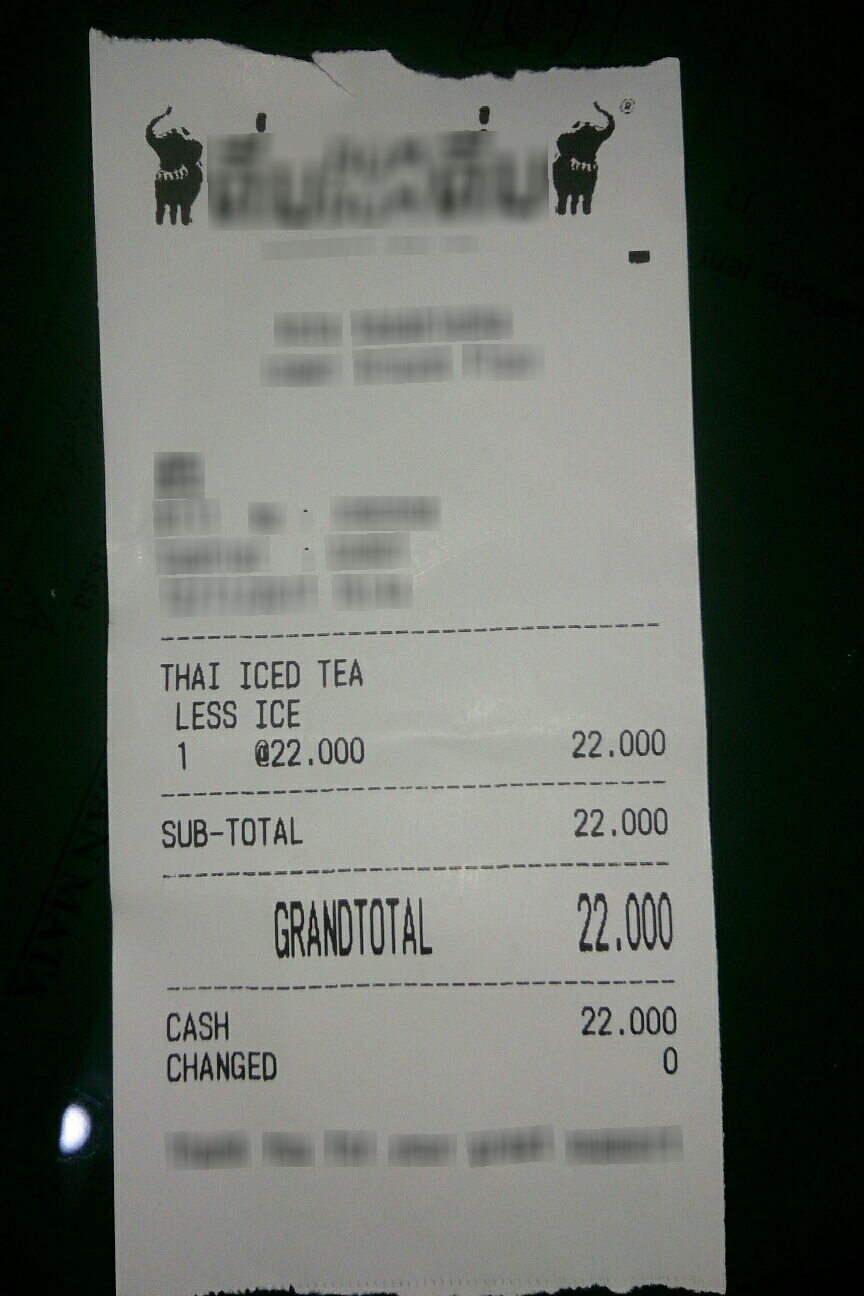
Number of items: 5
Subtotal: 22.000
Total: 22.000
OCR text regions:
text: THAI
text: ICED
text: TEA
text: 1
text: @22.000
text: 22.000
text: LESS
text: ICE
text: SUB-TOTAL
text: 22.000
text: GRANDTOTAL
text: 22.000
text: CASH
text: 22.000
text: CHANGED
text: 0